Question: What appears to be the issue?
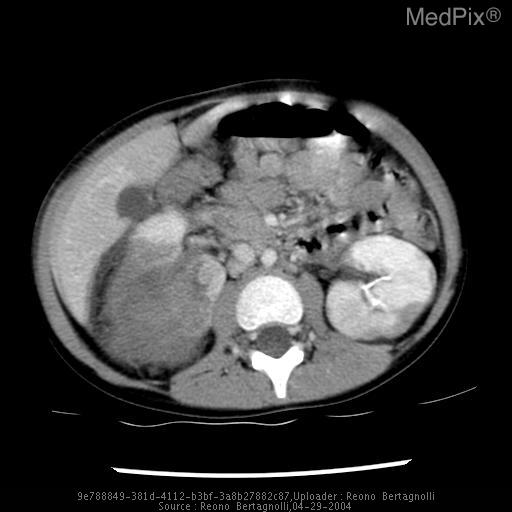
Answer: The findings suggest Bilateral heterogeneously enhancing renal masses with tumor thrombus extending into the right renal vein, IVC, and the right atrium.  Bilateral neuroblastomatosis is demonstrated.. Axial CT scan after three months of chemotherapy treatment demonstrates significant reduction in size of the bilateral tumors with only a small mass in the left kidney.. The patient might have a history of 5 year female with a single episode of painless hematuria which rapidly progressed to clots of blood over two days.  She initially presented to the emergency room.  She was instructed to follow up the next day to her primary care provider.  She returned to the emergency room the next morning with right upper quadrant pain and vomiting and was found to have a right abdominal mass.  A CT scan was performed at that time demonstrating bilateral renal masses as described in the images..